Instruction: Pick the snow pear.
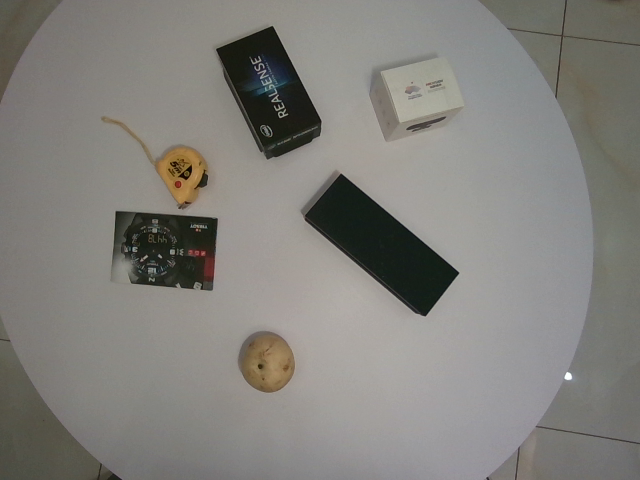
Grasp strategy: vertical